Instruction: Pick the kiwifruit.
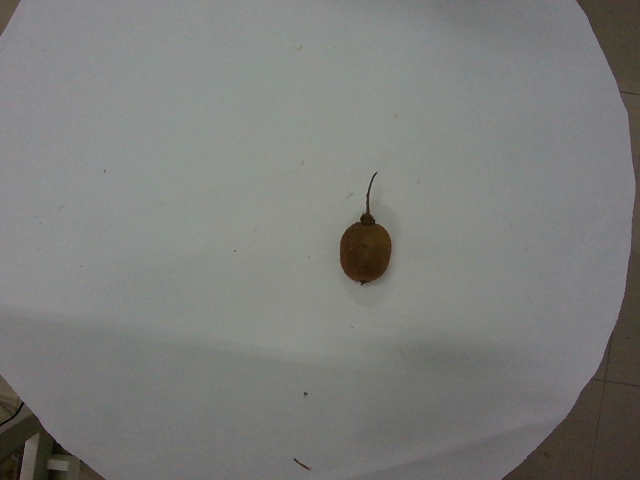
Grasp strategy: vertical